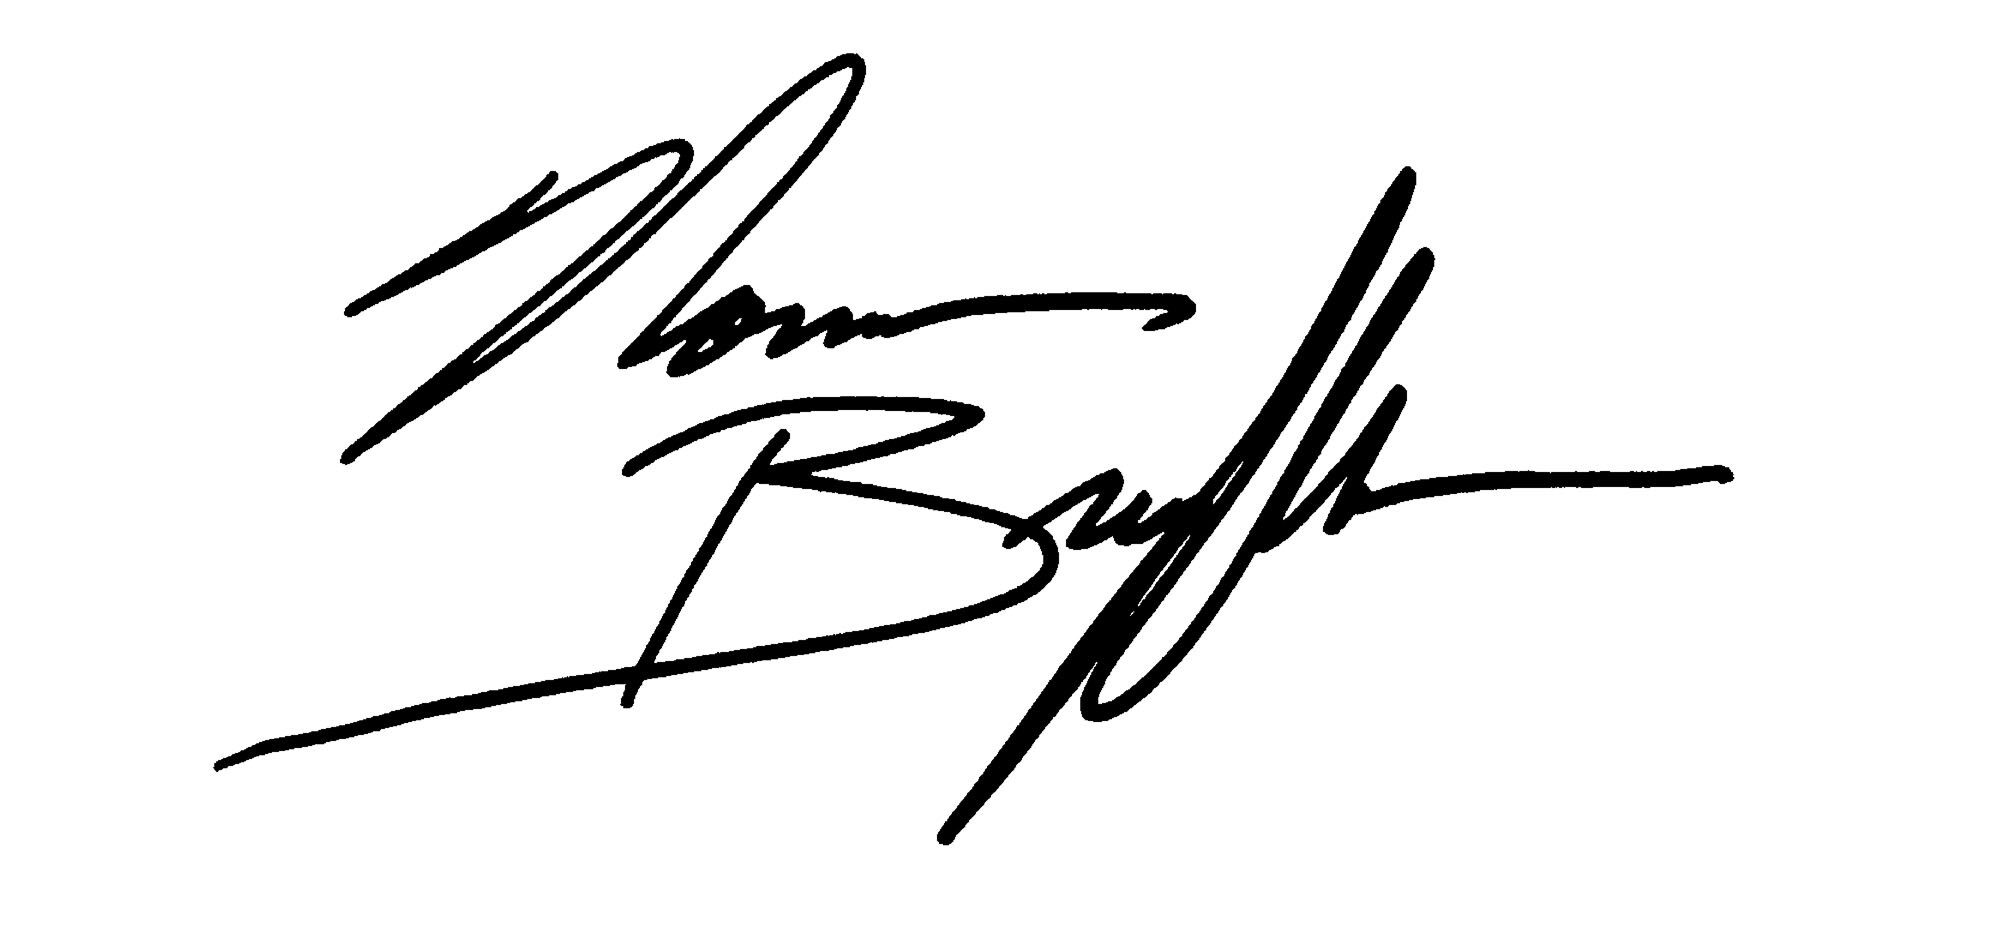
Signature of: norm breyfogle